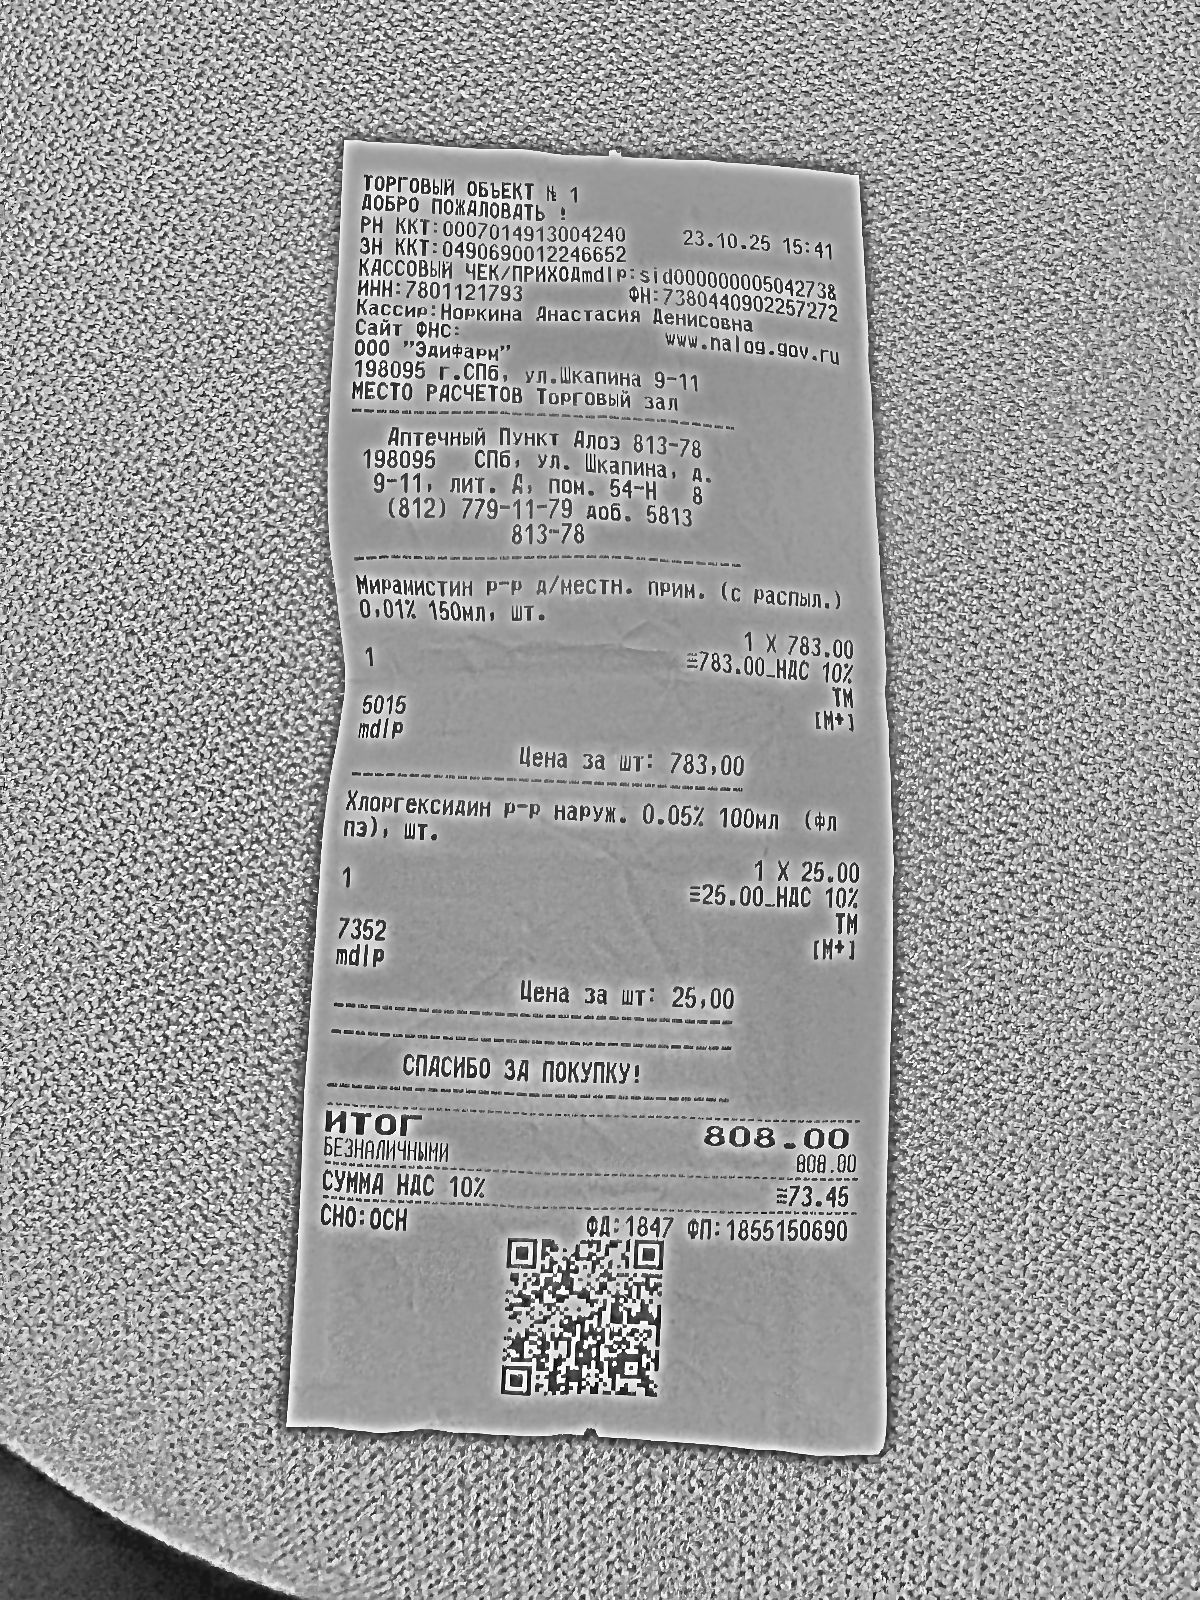
Продавец: ООО "Эдифарм"
ИНН: 7801121793
Дата: 23.10.25
Товары: Мирамистин р-р д/местн. прим. (с распыл.) 0.01% 150мл, шт.; Хлоргексидин р-р наруж. 0.05% 100мл (фл пэ), шт.
Количество: 1; 1
Цена: 783.00; 25.00
Сумма: 783.00; 25.00
Итого: 808.00